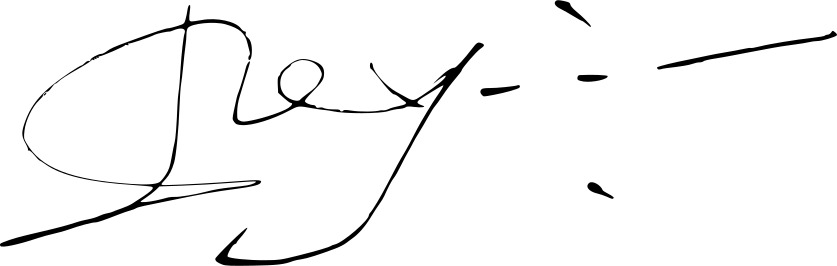
Signature of: sebastian of portugal